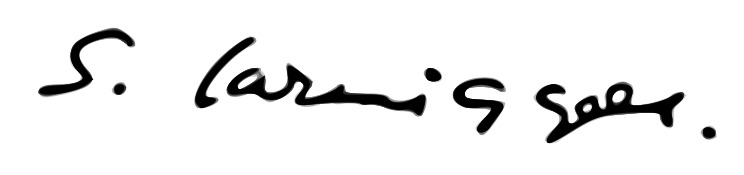
Signature of: simon carmiggelt